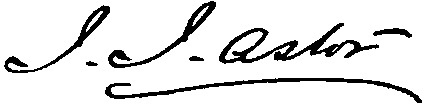
Signature of: john jacob astor iii